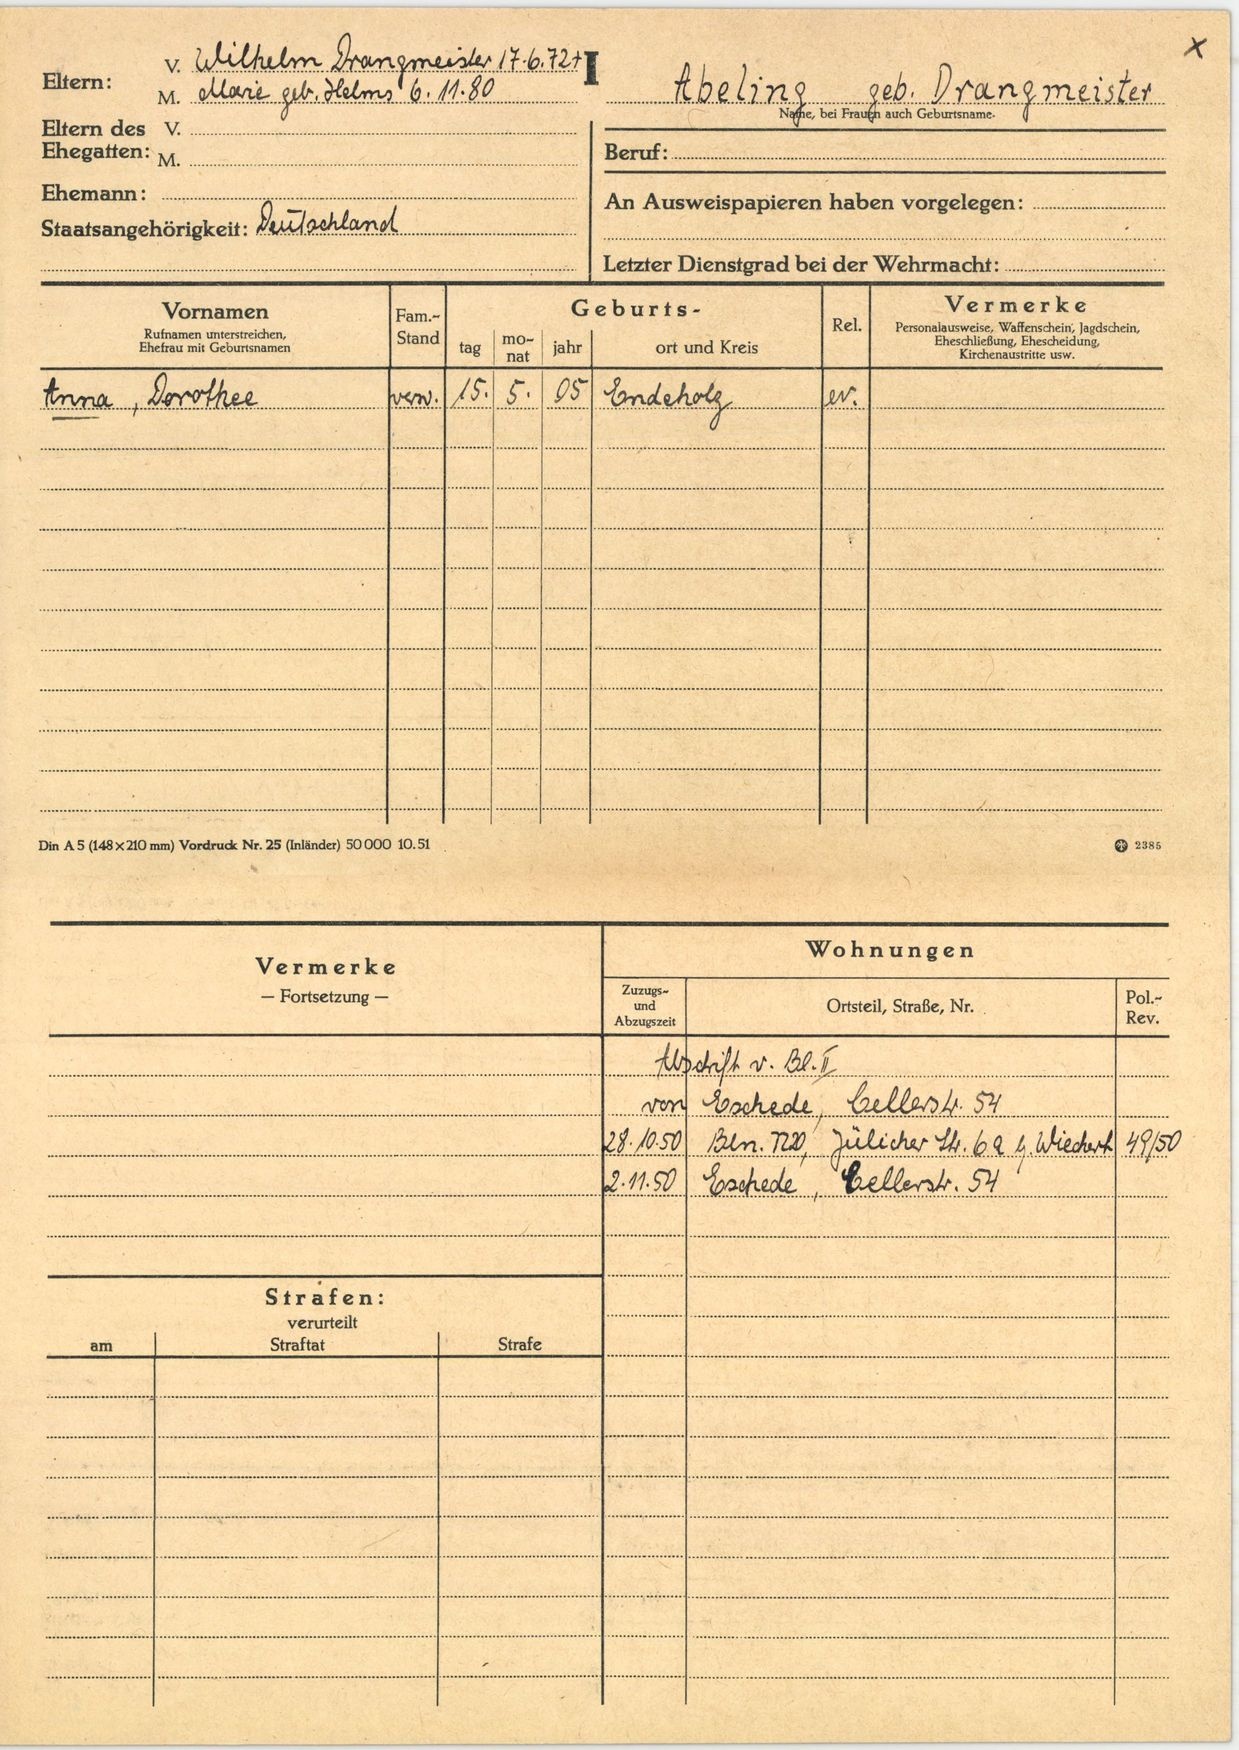
Abeling geb. Drangmeister